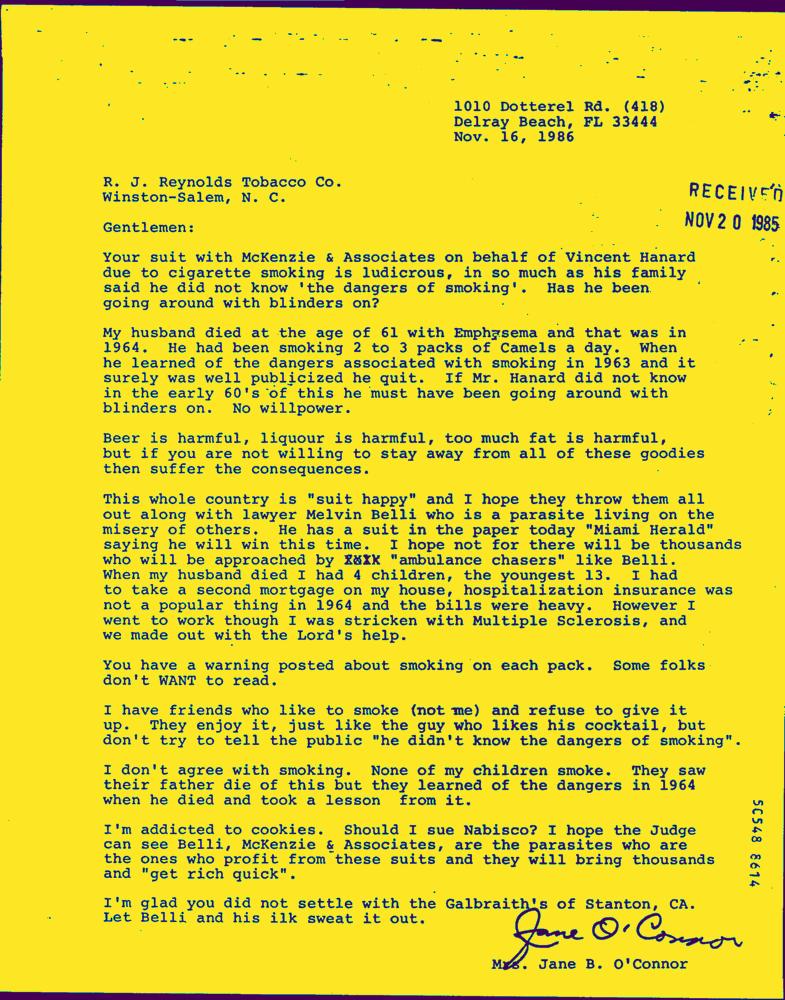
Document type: Hand-Written